Question: What are the imaging findings?
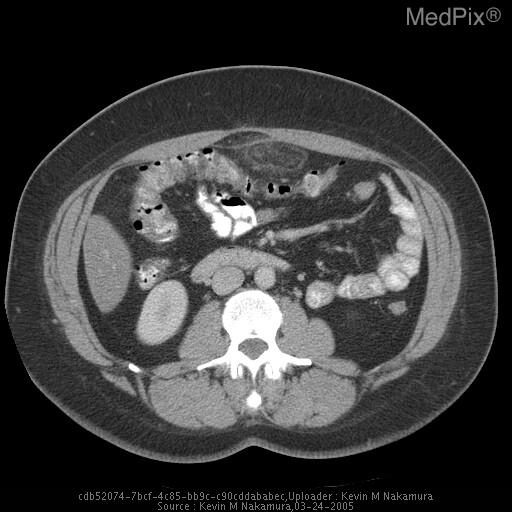
Answer: The imaging shows Contrast enhances axial CT demonstrates a 1.9 x 4.5cm, predominantly fat density mass anterior to the transverse colon.  The fat in this region is mildly infiltrated, and there are multiple, concentric, streaky rings surrounding and within the lesion, as well as focal subjacent peritoneal thickening. Axial CT demonstrates a 1.9 x 4.5cm, predominantly fat
density mass anterior to the transverse colon.  The fat in this region is mildly infiltrated, and there are multiple, concentric, streaky rings surrounding and within the lesion, as well as focal subjacent peritoneal thickening..